Question: What jurisdiction, city, or county is the document associated with?
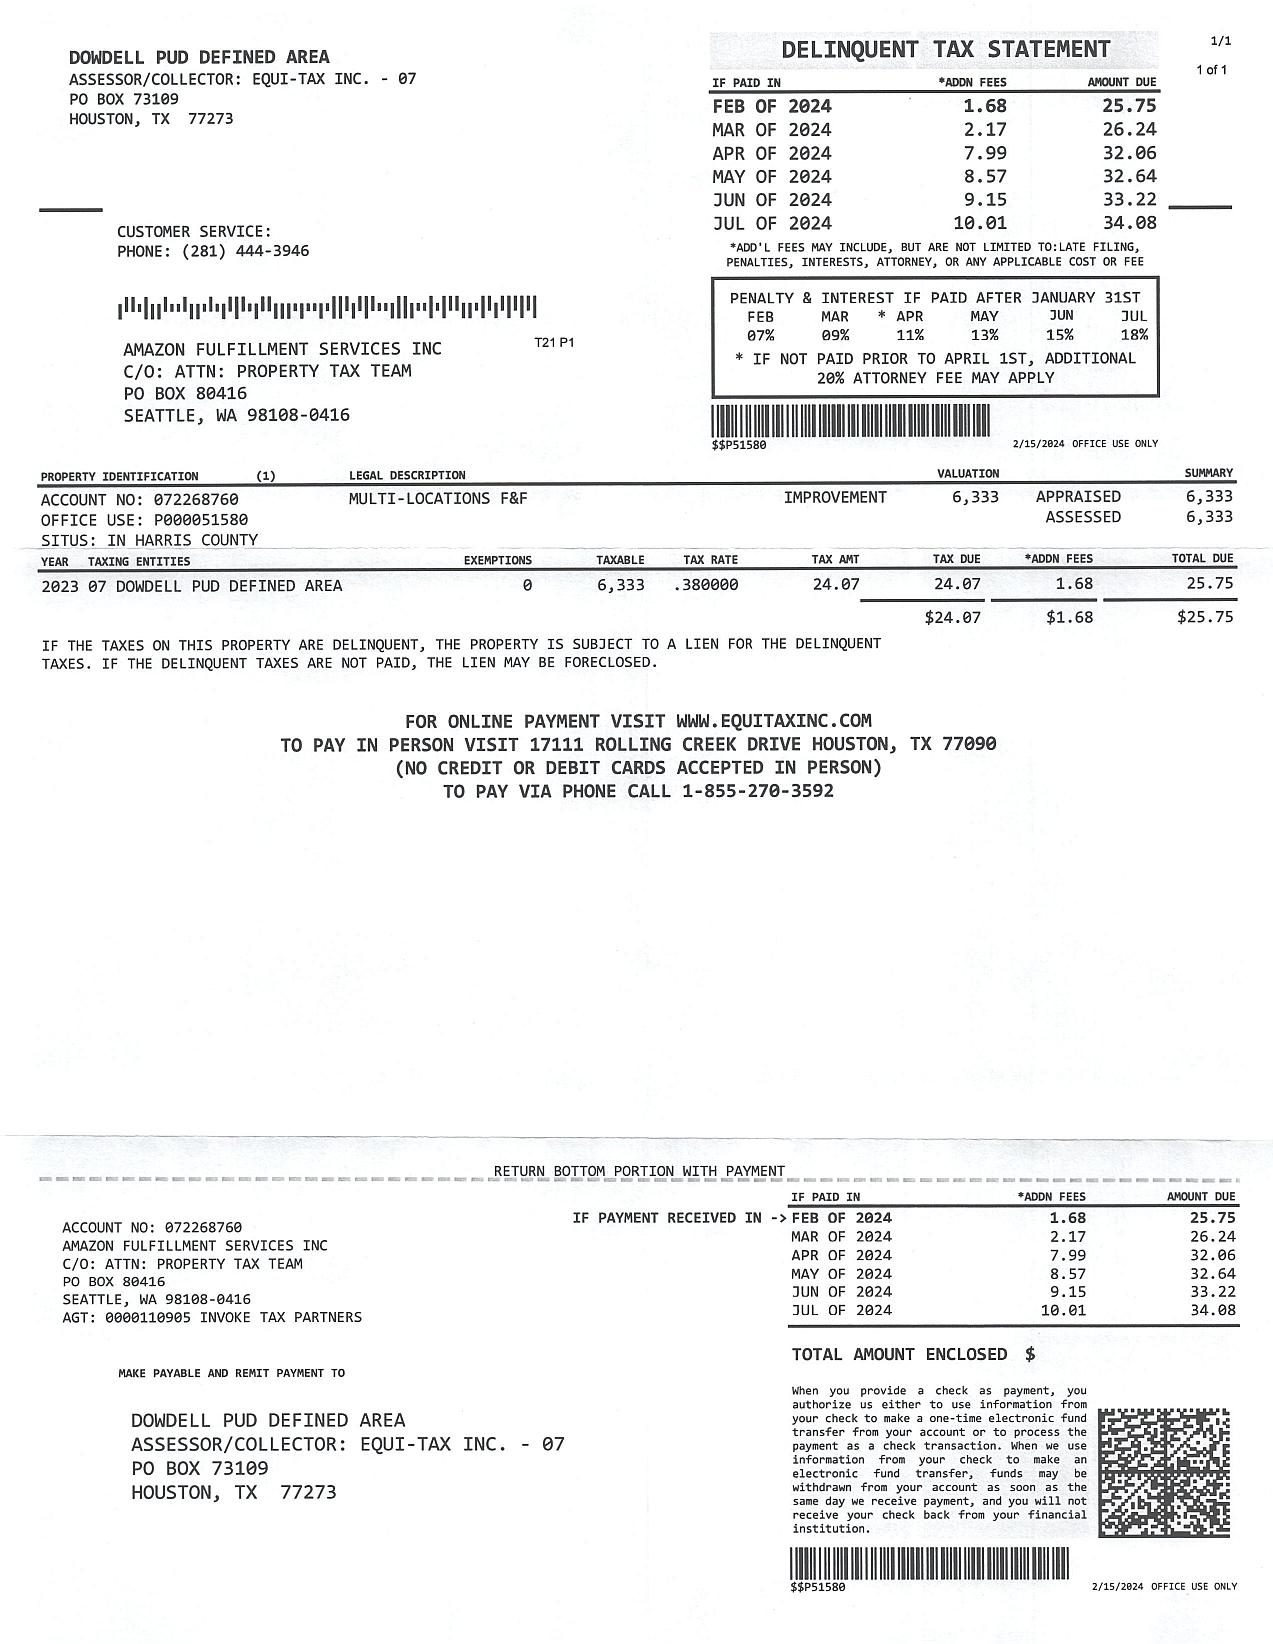
Answer: "Harris County"